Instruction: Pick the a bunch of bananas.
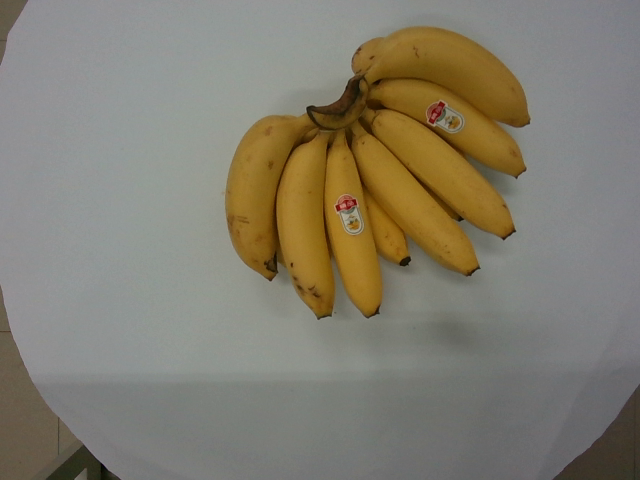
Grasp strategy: vertical